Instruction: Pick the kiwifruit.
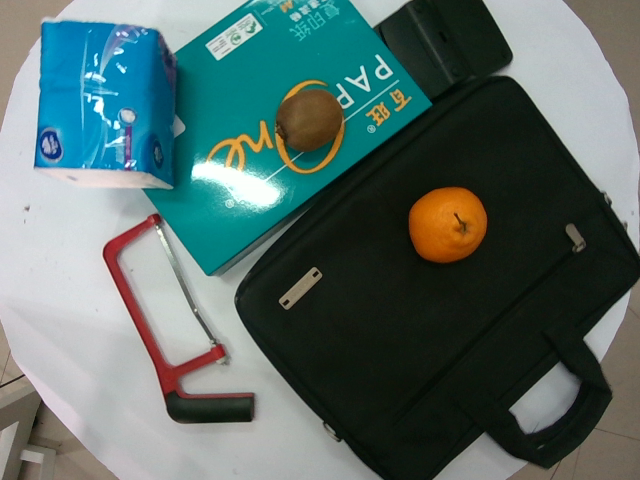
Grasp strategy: vertical